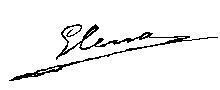
Signature of: elena of montenegro